Question: In what way does the history help explain the case?
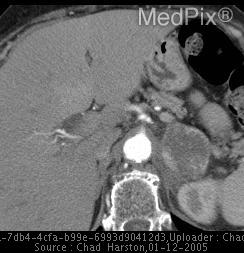
Answer: The patient's history of Hypertension and episodic headaches, palpitations, and diaphoresis. is key in understanding the case.